Question: What might the diagnosis be?
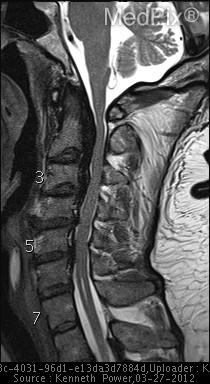
Answer: The possible diagnosis includes None (pathognomonic).